Question: What could the diagnosis suggest?
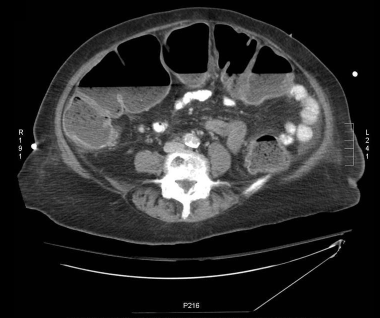
Answer: The possible diagnosis includes 1. Toxic Megacolon
2. Distal Colonic Obstruction
3. Ileus
4. Ogilvie syndrome
5.  Volvulus.